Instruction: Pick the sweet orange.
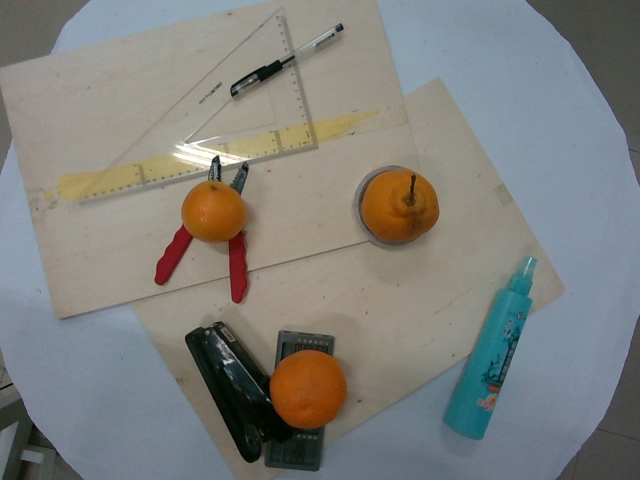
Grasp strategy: vertical